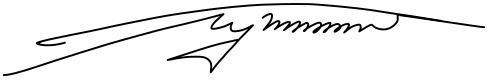
Signature of: yury luzhkov